Question: What is the earliest payment due date mentioned in the document?
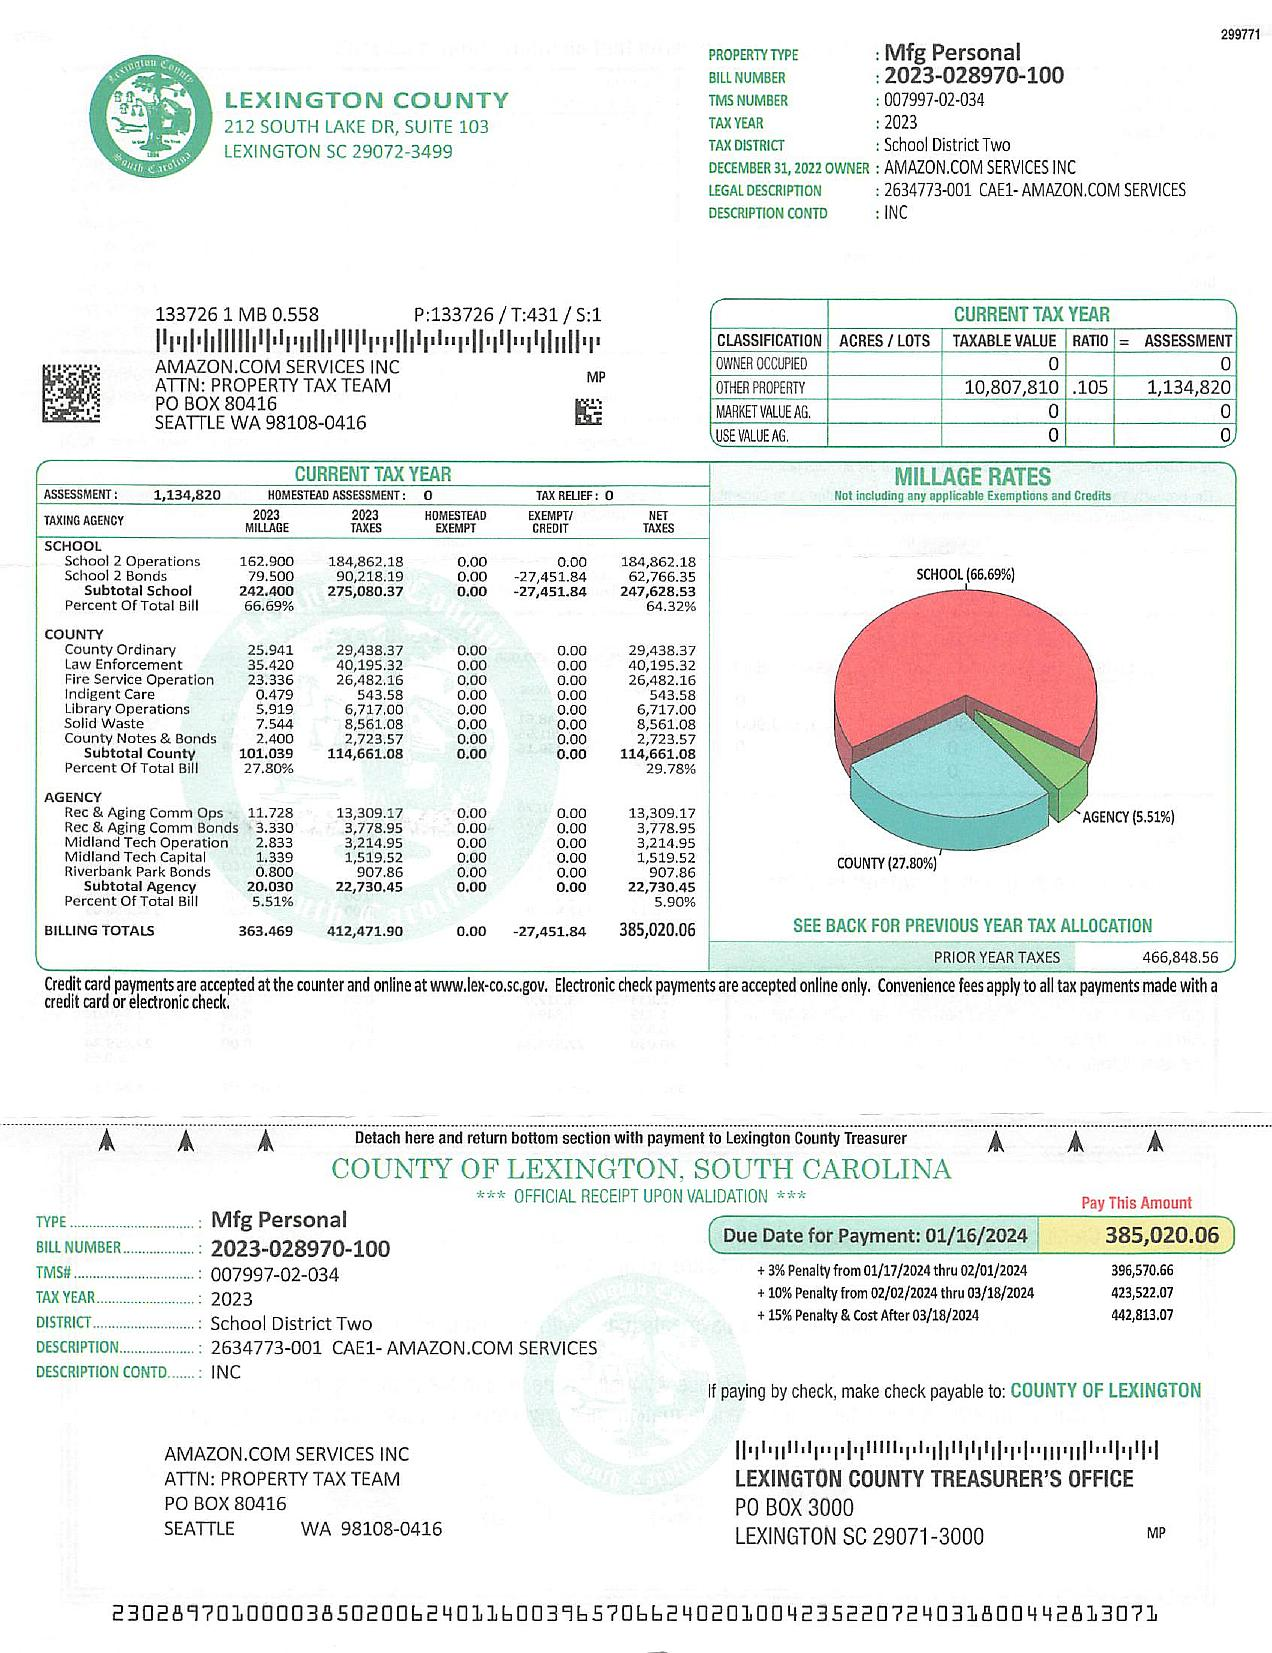
Answer: "1/16/24"